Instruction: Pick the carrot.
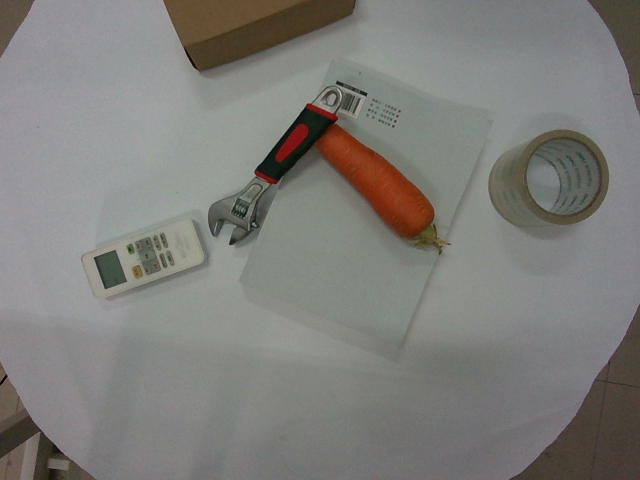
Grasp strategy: vertical